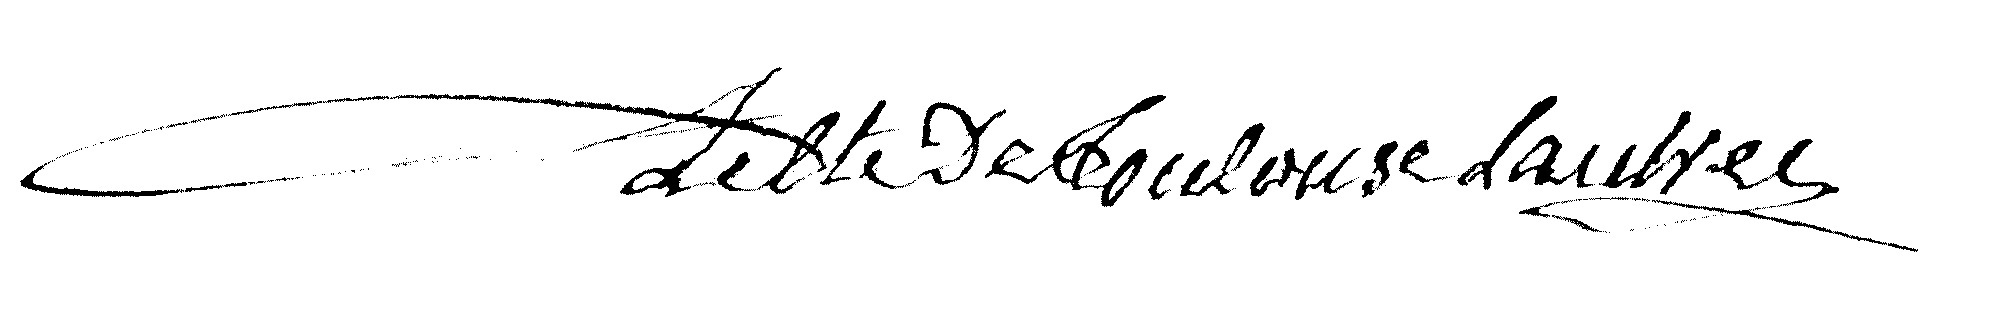
Signature of: pierre joseph de toulouse lautrec